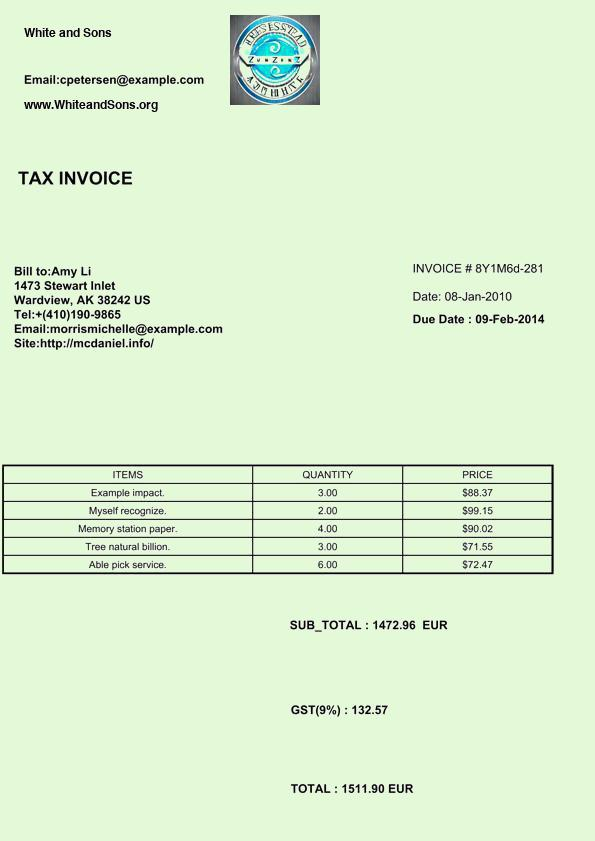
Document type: Invoice